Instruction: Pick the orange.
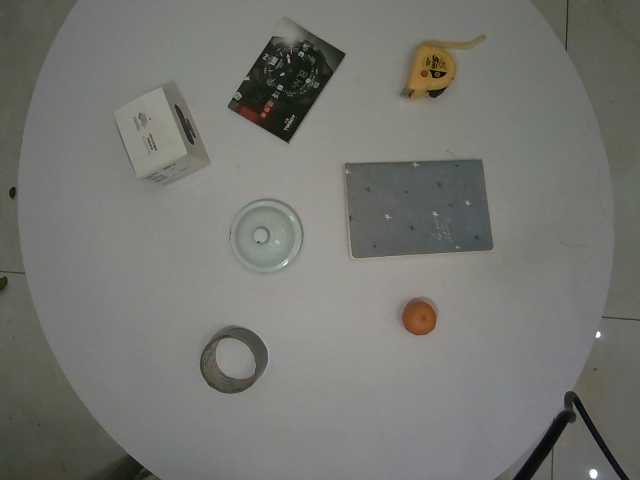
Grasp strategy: vertical